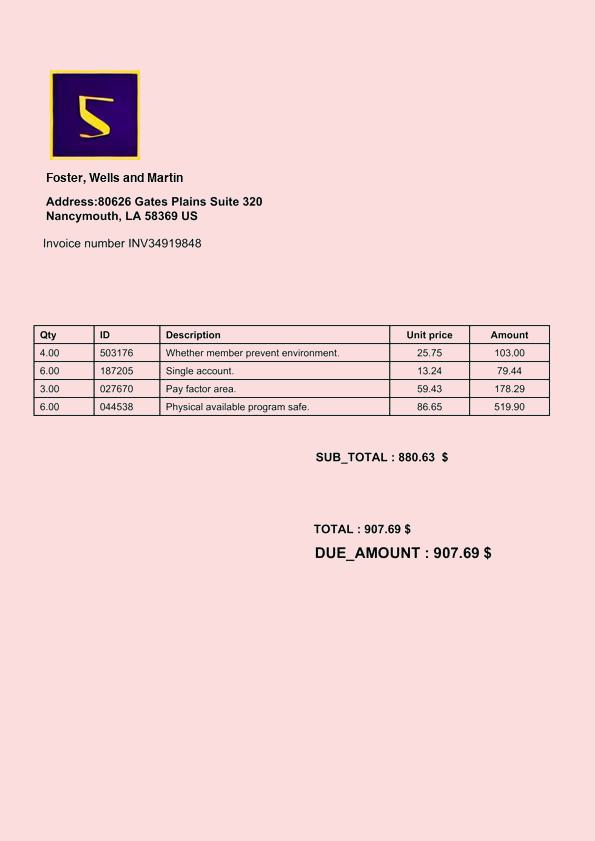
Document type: Invoice